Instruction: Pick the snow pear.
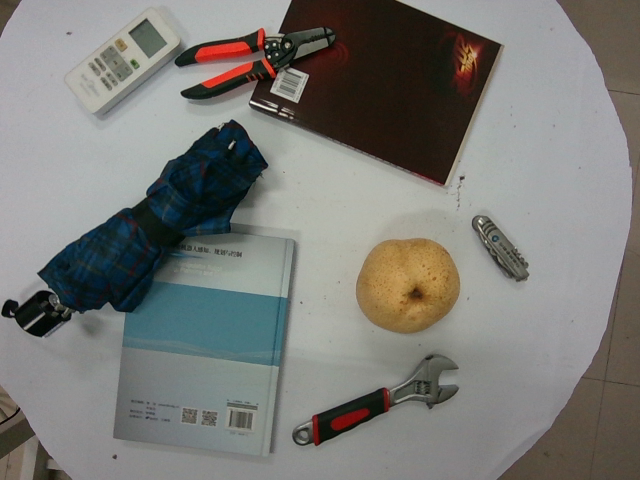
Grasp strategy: vertical